Question: How is the property described in the document?
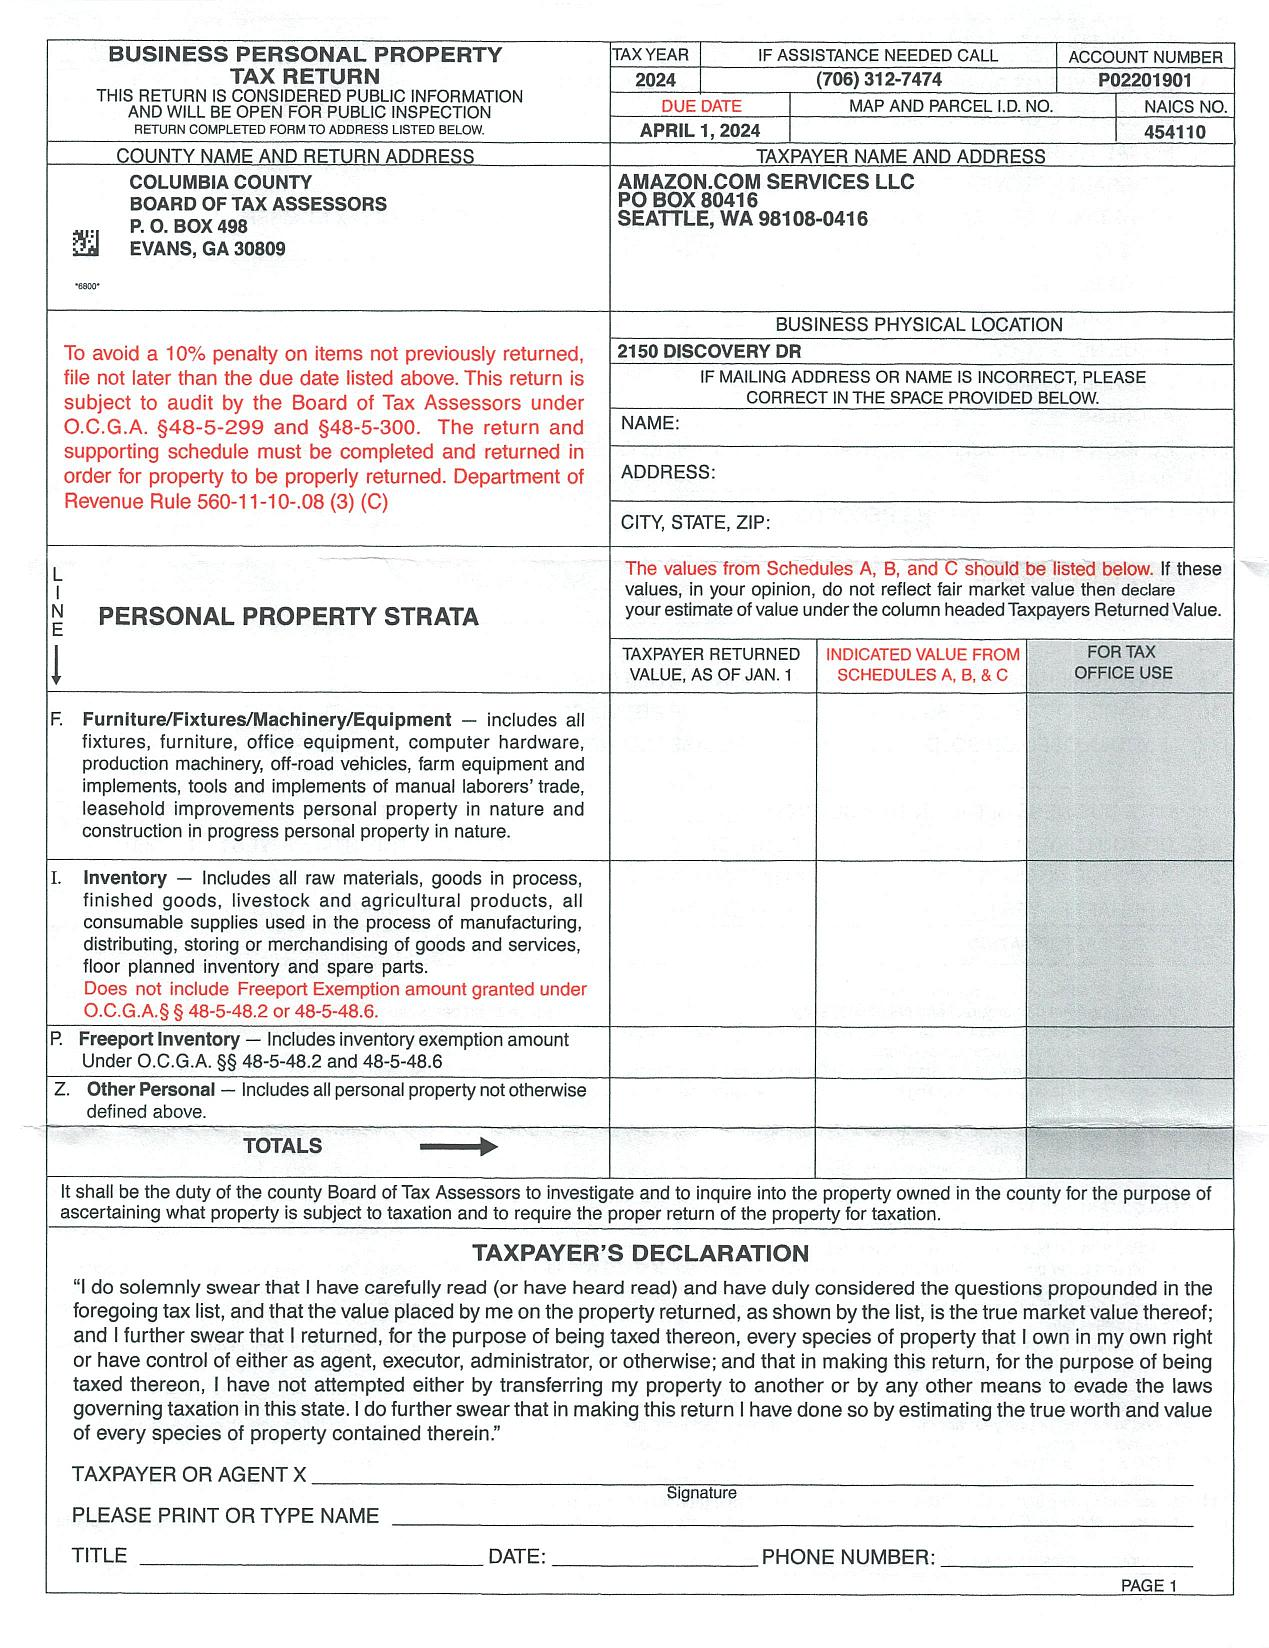
Answer: "Furniture/Fixtures/Machinery/Equipment"